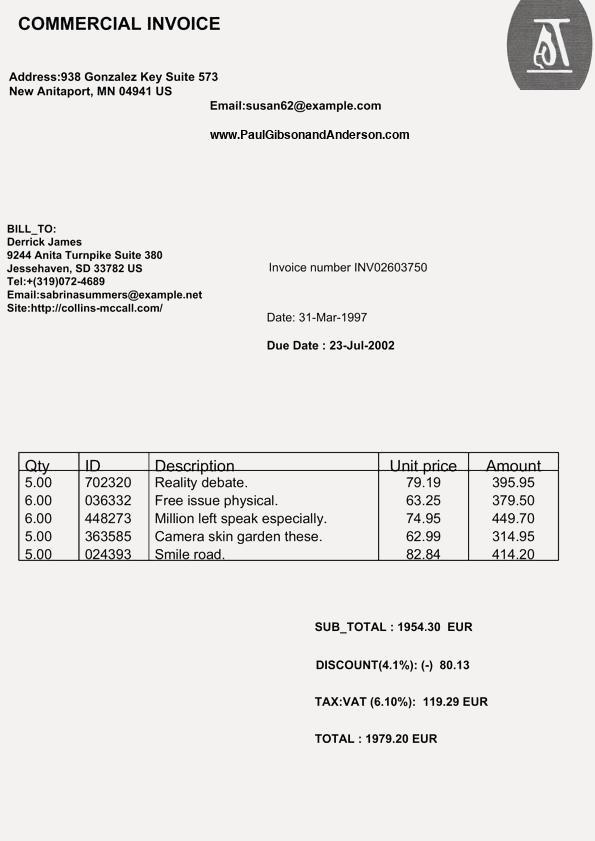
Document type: Invoice